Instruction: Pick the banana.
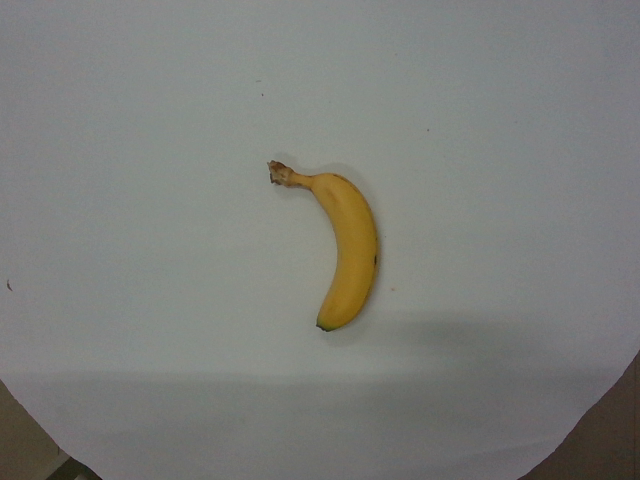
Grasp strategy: vertical